Question: How does the patient history play a role?
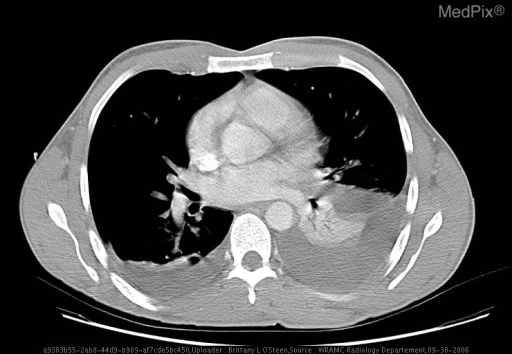
Answer: The patient's history of 25 y/o man with 3 GSW to chest, abdomen, and Left buttock.  Pt was resuscitated and had an ex-lap performed before transfer to WRAMC. is key in understanding the case.